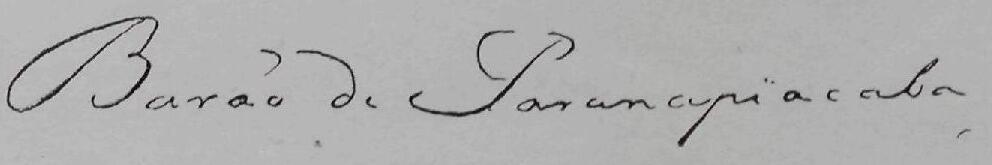
Signature of: joão cardoso de meneses e sousa baron of paranapiacaba